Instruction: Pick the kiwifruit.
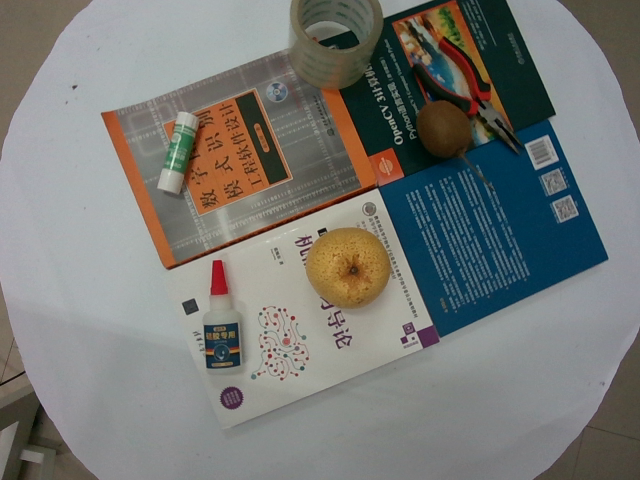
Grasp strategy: vertical